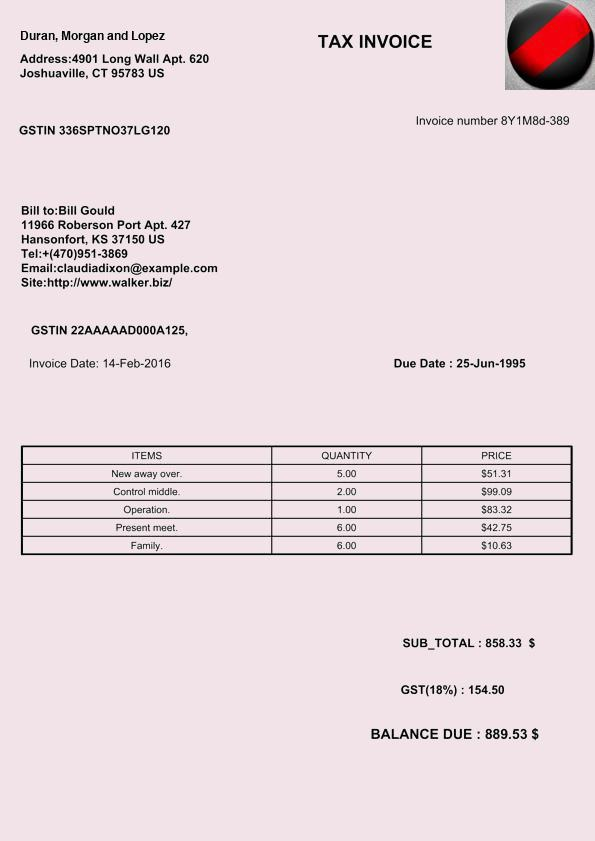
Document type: Invoice